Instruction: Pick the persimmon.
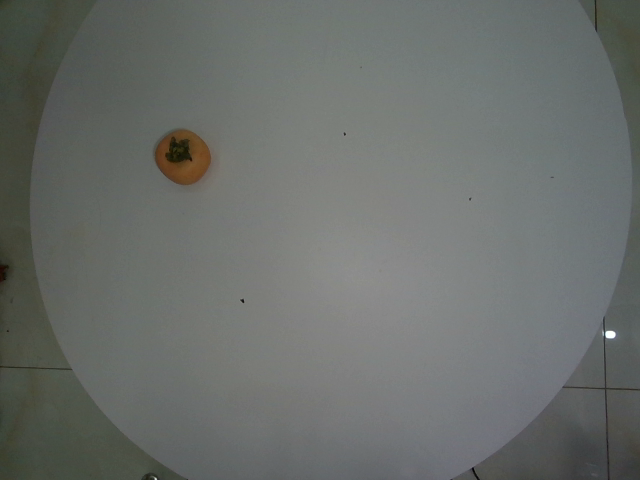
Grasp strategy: vertical